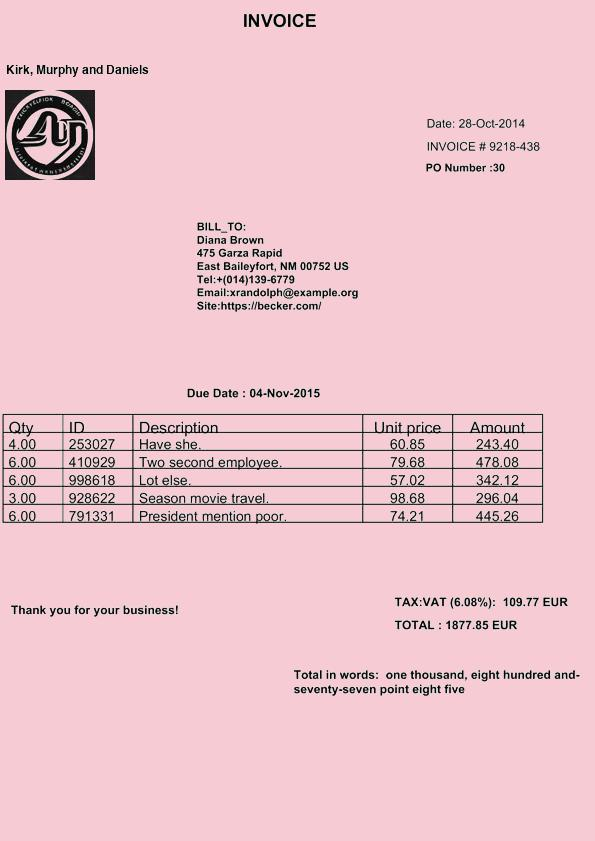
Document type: Invoice